Question: Talk about the condition:
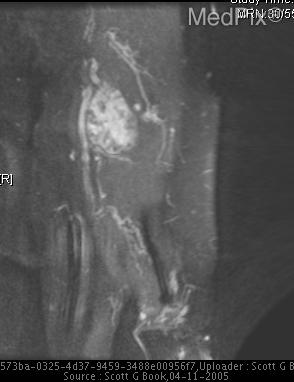
Answer: The disease is discussed as: A hemangioma is an abnormal proliferation of blood vessels that may occur in any vascularized tissue including skin, subcutaneous tissue, viscera, muscle, synovium, and bone, but they do not spread to avascular tissue such as cartilage.  Some believe that hemangiomas are neoplasms while others consider them hamartomas.  Abnormal angiogenesis involving cytokines, such as basic fibroblast growth factor (bFGF) and vascular endothelial growth factor (VEGF) is suspected. They most often occur in the skin or subcutaneous tissues. Visceral hemangiomas are much less common but may result in organ dysfunction. They also occur in deep soft tissues and bones. Other diseases are associated with hemangiomas. Gorham disease is a process of massive osteolysis, which is believed to be within the spectrum of hemangiomatous disease. Hemangiomas occurring with multiple enchondromas exist in Maffucci syndrome.

Skeletal muscle is the most common site for hemangioma of the deep soft tissue. Intramuscular hemangiomas are often asymptomatic or painless and found as an incidental finding.  They may become symptomatic causing pain and swelling.   Intramuscular hemangiomas are most commonly found in young people, virtually equal in males and females. The most common location is the thigh.  The symptoms of pain and swelling due to increased blood flow through the hemangioma are often exacerbated by exercise, which results in vascular dilation. Rarely, large intramuscular hemangiomas may be associated with significant shunting of blood flow even leading to heart murmurs and/or congestive heart failure similar to that of an arteriovenous fistula.

Imaging:  Plain film radiography of soft tissue hemangiomas may demonstrate soft tissue density without or with phleboliths.  They may cause benign-appearing periosteal reaction or chronic cortical thickening and remodeling in adjacent bone. Cortical changes may include erosions, thickening, tunneling, and osteopenia. Phleboliths within the soft tissue mass are diagnostic but uncommon. MRI is the imaging modality of choice in concert with plain films. Hemangiomas show increased signal on both T1 and T2 weighted images, frequently with areas of signal void, which may represent fibrous tissue, phleboliths, thrombi or high flow.  These signal characteristics with a serpentine pattern of vessels and interspersed fat are diagnostic. Gadolinium enhancement is also noted.  Features separating hemangiomas from malignant soft tissue tumors include frequency of lobulation, septation, and central low-intensity dots on T2-weighted images. Hemangiomas tend to enhance markedly compared with malignant soft-tissue tumors.  Angiography demonstrates a highly vascular lesion with parallel oriented vessels.

Treatment: The natural course of intramuscular hemangiomas is usually fatty replacement with gradual involution. Therefore, conservative observation is appropriate if symptoms are absent or mild.  If symptoms dictate treatment, embolization may be used to provide symptomatic relief of intramuscular hemangiomas. When surgical excision is required, embolization may be used preoperatively to decrease blood loss and recurrence. Excision can provide permanent relief. However, it is usually restricted to hemangiomas contained within a single muscle.  If complete resection is not possible they nearly always recur. Radiation has been used as a non-surgical therapy.  Chemotherapy has been used for extensive hemangiomatosis.  Steroids have been used for some of the syndromic versions.